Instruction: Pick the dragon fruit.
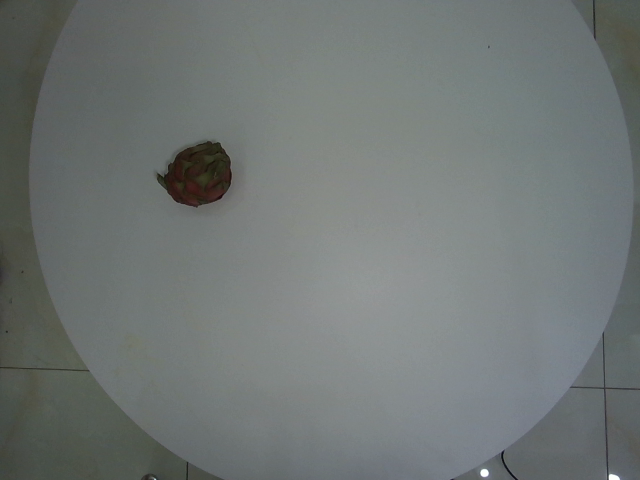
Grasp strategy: vertical